Question: What is the potential diagnosis?
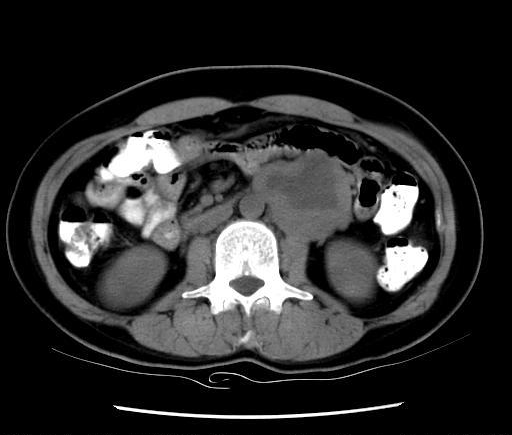
Answer: The possible diagnosis includes Pheochromocytoma
Mets
Hemorrhage
Adenoma.